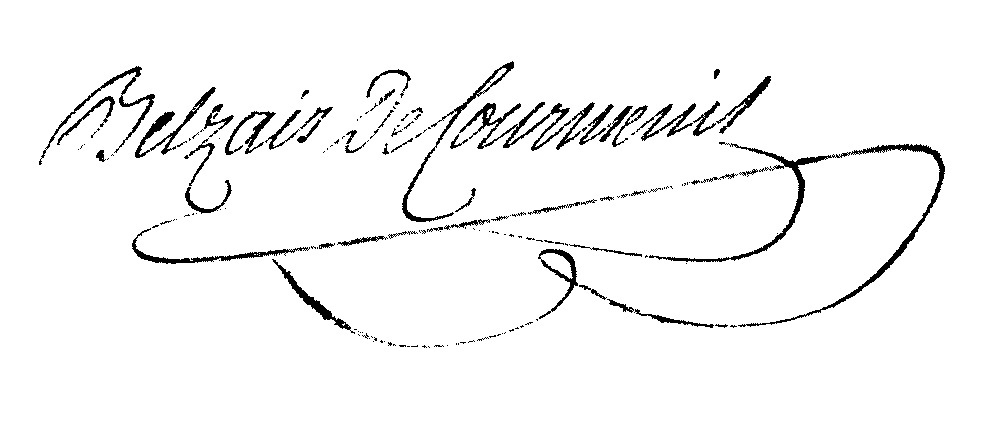
Signature of: nicolas bernard belzais courménil